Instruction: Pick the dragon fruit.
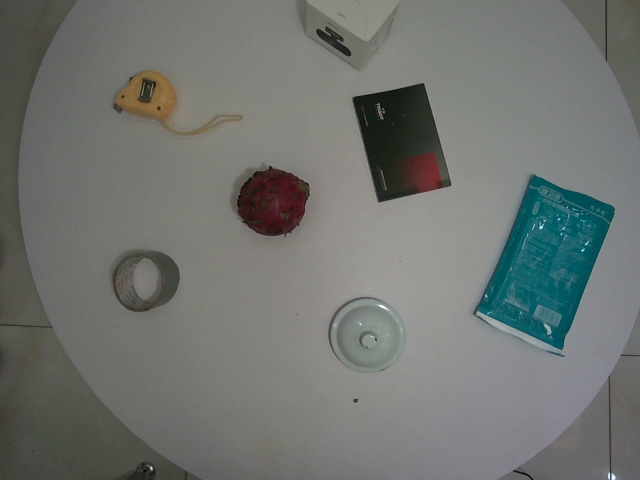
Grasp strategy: vertical